Question: What was observed in the imaging?
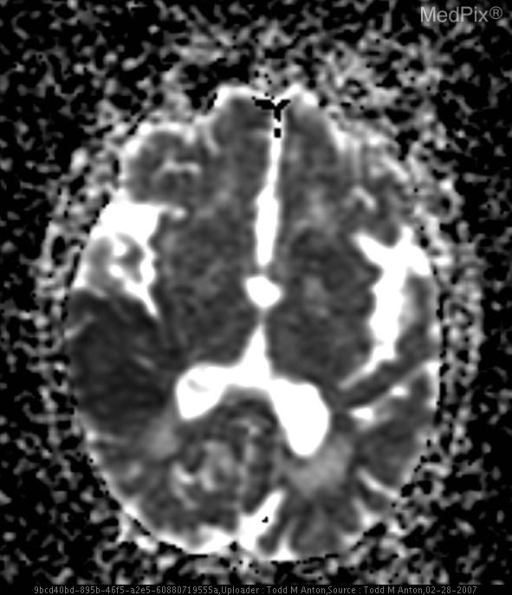
Answer: The imaging shows 23 Jan: NON-CONTRAST Head CT (from emergency dept)
-regional hypoattenuation in right temporal lobe, extending from cerebral cortex into white matter
-loss of gray/white matter differentiation
-sulcal effacement of right temporal-parietal lobes (may represent ischemia and resultant edema)
-some chronic microvascular ischemic disease of periventricular white matter
-ventricles and cisterns preserved, no intracranial hemorrhage or mass
-likely represents infarct of unknown time course (subacute vs. acute)
-MRI recommended

24 Jan: Brain MRI (from emergency dept)
-axial DWI—increased signal in right posterior parietal lobe=restricted diffusion
-ADC map--corresponding decreased signal
-consistent with acute stroke in right posterior parietal lobe

24 Jan: CAROTID US
-echogenic calcified plaque in right carotid bulb and proximal internal carotid artery with 50-69% stenosis with elevated velocities in internal carotid
-hemodynamically insignificant stenosis in left carotid bulb

24 Jan: TRANSTHORACIC ECHO (no images shown)
-normal left and right ventricular size and function
-negative bubble study

25 Jan: CT ANGIOGRAPHY W/ CONTRAST (sagittal view)
-large calcified plaque in right carotid bifurcation and proximal ICA
-hemodynamically significant stenosis of 64%

26 Jan: NON-CONTRAST Head CT (following worsening left sided weakness and sensory loss)
-hypodensity of right temporal lobe
-two new foci of calcification within the right sylvian fissure, not present on previous exams, likely represent further acute thromboemboli
-more prominent ventricles and cisterns
-no intracranial hemorrhage or mass effect

28 Jan: Brain MRI (following worsening left sided weakness and sensory loss)
-DWI—interval increase in size of signal in right temporal-parietal region
-ADC map—corresponding decrease in signal decreased signal in right posterior parietal lobe corresponding to DWI study.